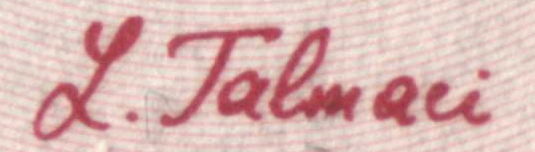
Signature of: leonid talmaci